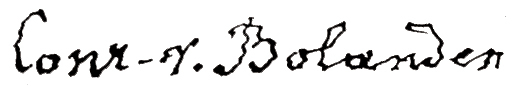
Signature of: conrad von bolanden